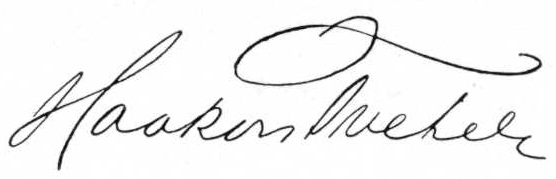
Signature of: haakon tveter